Question: Explain the disease:
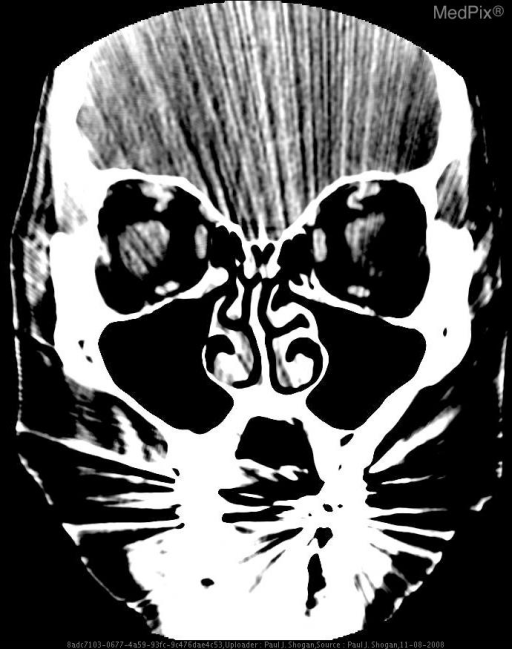
Answer: The disease is discussed as: Choroidal melanomas are the most common primary intraocular tumors in adults, and the most commonly occurring uveal melanoma.  The uvea is subdivided into the iris, the ciliary body, and the choroids.  Most choroidal melanomas are believed to develop from preexisting melaanocytic nevi.  The estimated prevalence is five to seven cases per 1 million adults, occurring most commonly in people of northern European descent.  Sixty-five percent of melanomas occur in those older than 50 years.  Patients may be asymptomatic with lesions discovered during a routine ophthalmologic examination.  Other patients may notice vision loss, photopsia, and visual field deficits.

Melanomas primarily metastasize to the liver, as well as to the lung, bone, kidney, and brain.  Treatment is dependent on site of origin, size, location of the primary lesion, and on the presence of extraocular extension, recurrence, or metastases.  Melanomas greater than 1 cm in thickness are managed with enucleation.  Medium sized lesions (3 mm to 1 cm) may be managed with enucleation, plaque brachytherapy and external-beam radiation.  Small tumors (<3 mm in thickness) are monitored every 3-6 months with US.

Uveal melanomas are usually assessed by ophthalmologic examination, fluorescein angiography, US, CT or MR imaging.  On unenhanced CT, these lesions appear elevated, hyperdense, are sharply marginated, and following contrast administration avidly enhance.  At MR imaging, most melanomas appear as well-defined solid masses that are hyperintense on T1-weighted images, and hypointense on T2-weighted images secondary to the paramagnetic effects of melanin.  Contrast enhanced fat-suppressed MR images are useful to demonstrate scleral invasion, tumor extension to the optic disc, and extraocular invasion.